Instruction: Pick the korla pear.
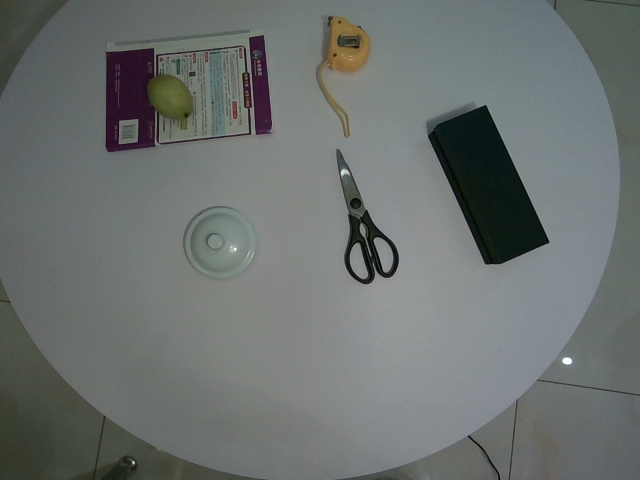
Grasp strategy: vertical